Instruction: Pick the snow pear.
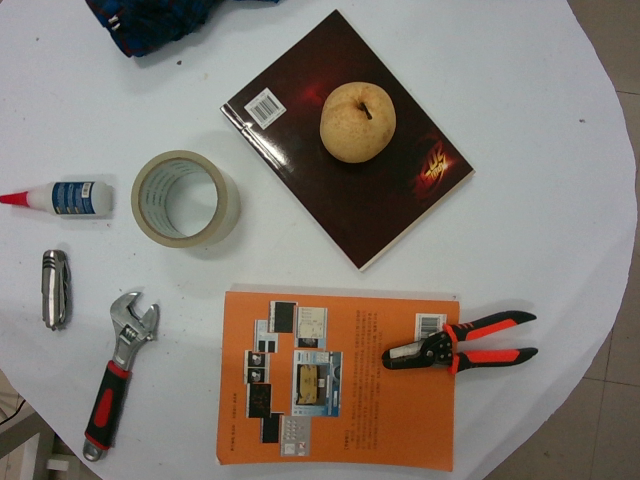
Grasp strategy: vertical